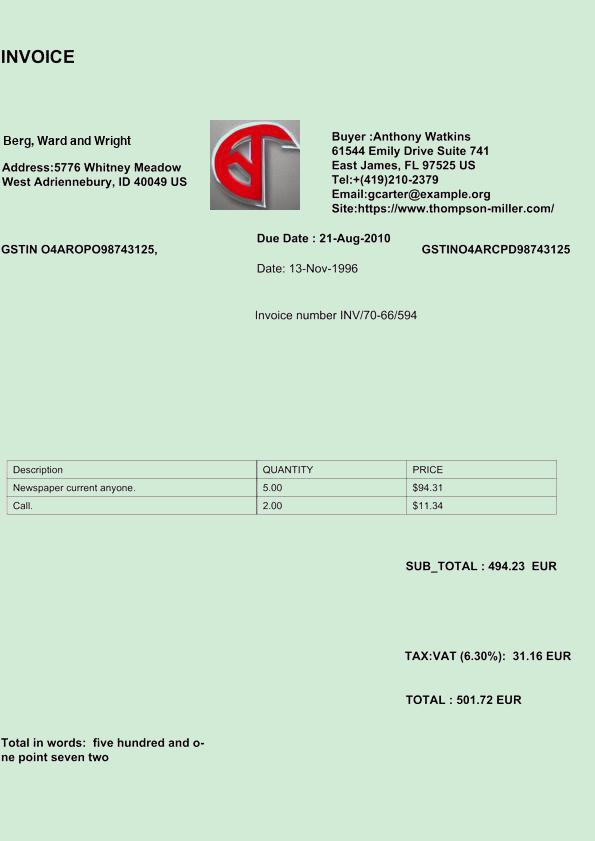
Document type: Invoice